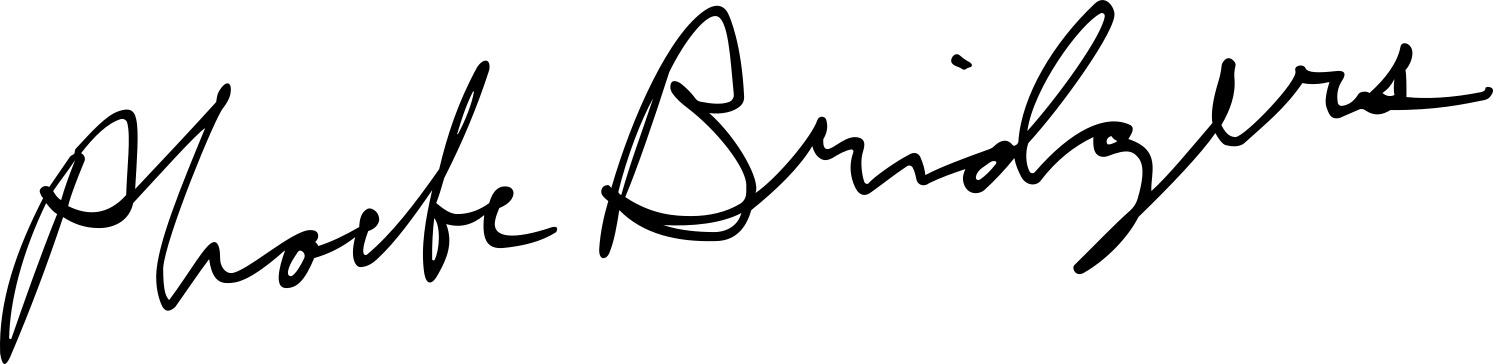
Signature of: phoebe bridgers